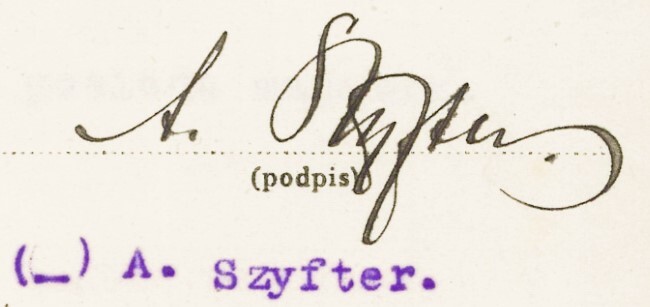
Signature of: q130288731